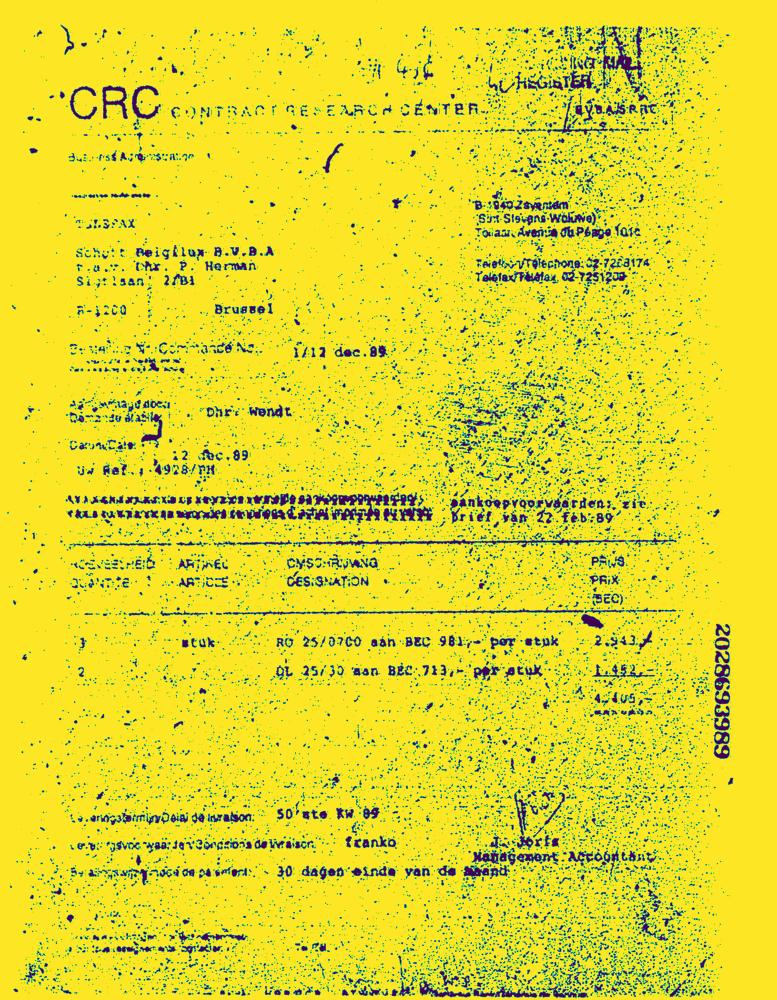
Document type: Invoice-Doc